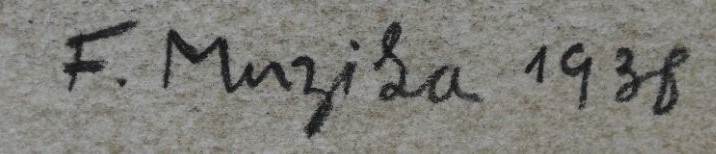
Signature of: františek muzika